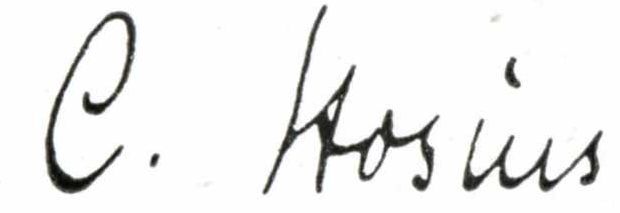
Signature of: carl hosius